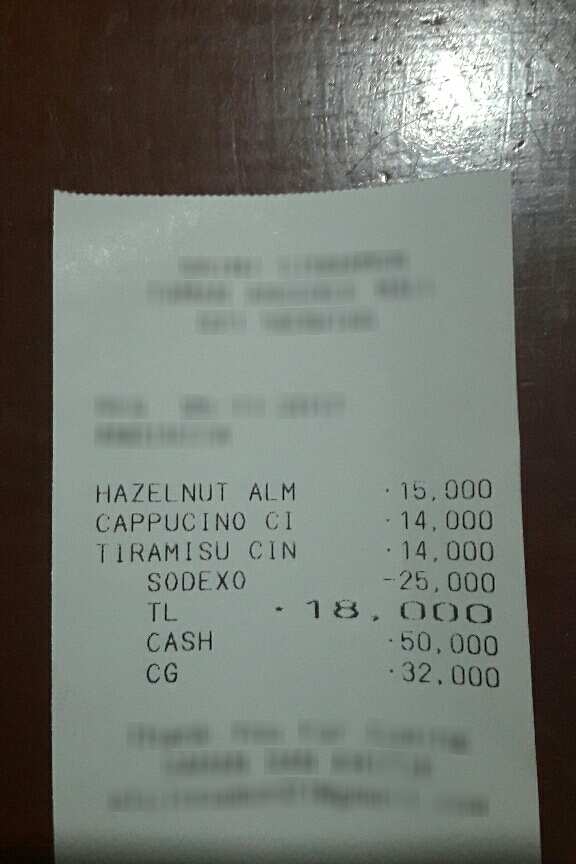
Extraction:
receipt: line_items: name: HAZELNUT ALM
price: 15,000
name: CAPPUCINO CI
price: 14,000
name: TIRAMISU CIN
price: 14,000
total: 18,000